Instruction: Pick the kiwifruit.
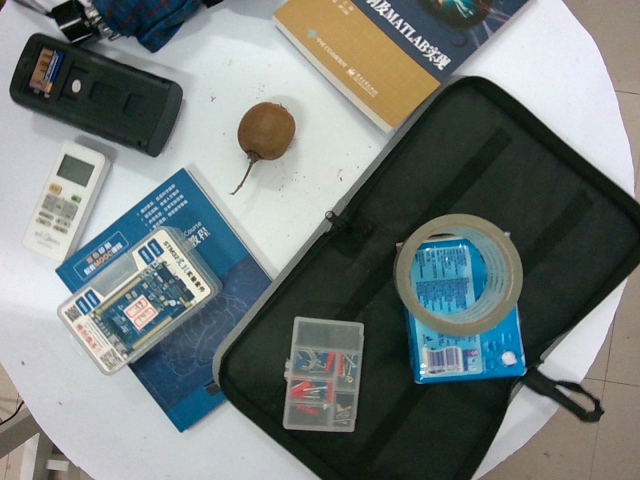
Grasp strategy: vertical